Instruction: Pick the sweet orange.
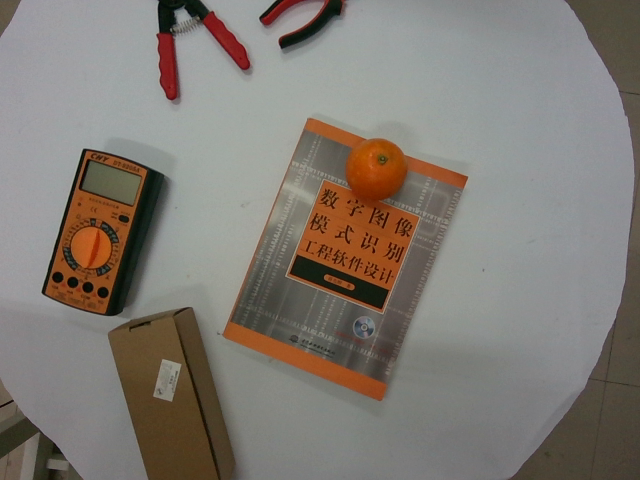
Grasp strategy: vertical